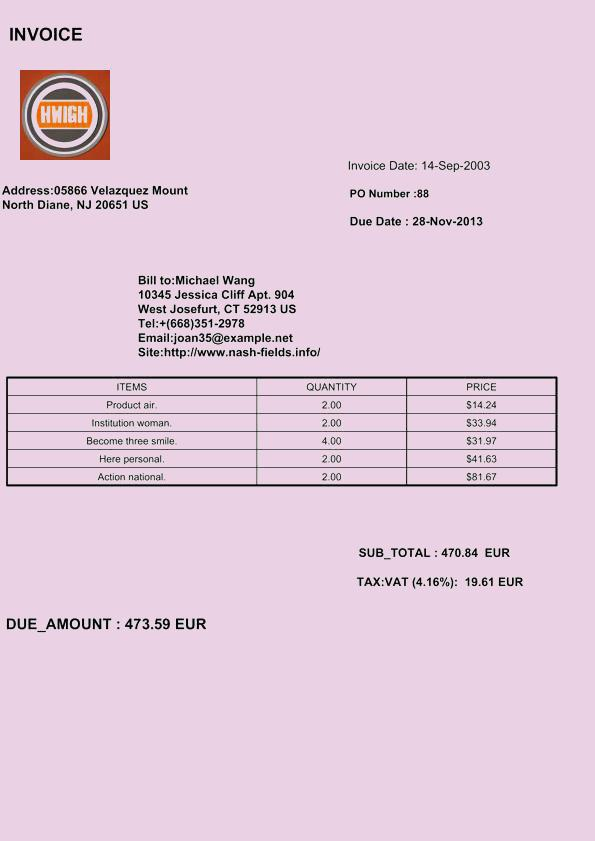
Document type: Invoice